Question: What are the imaging findings?
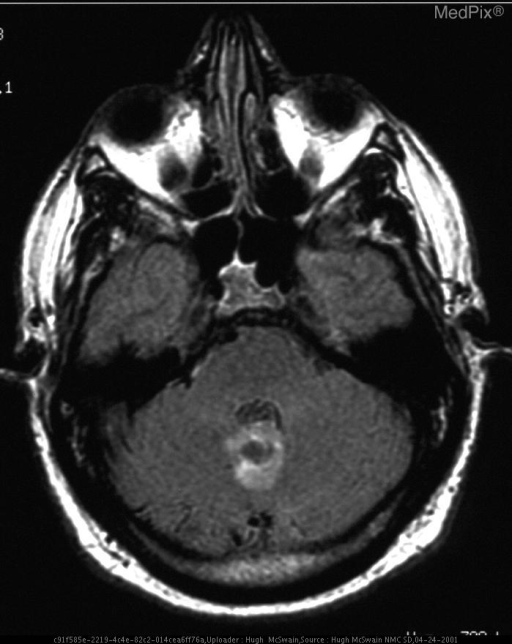
Answer: The imaging shows NCHCT demonstrates hemorrhage in the lateral ventricles and the fourth ventricle with intraparenchymal hemorrhage adjacent to this in the right cerebellum.  MRI demonstrates  multiple flow voids in the right cerebellum which enhance on post gadolinium images.  Angiography demonstrates right PICA aneurysm with a cerebellar AVM. MRI demonstrates multiple flow voids in the right cerebellum with a dilated serpentine flow void..